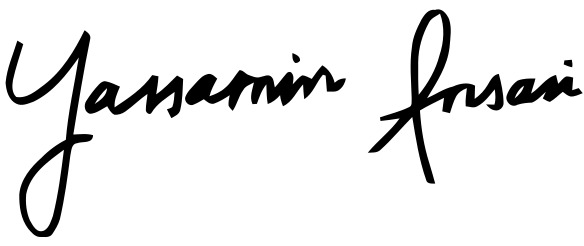
Signature of: yassamin ansari